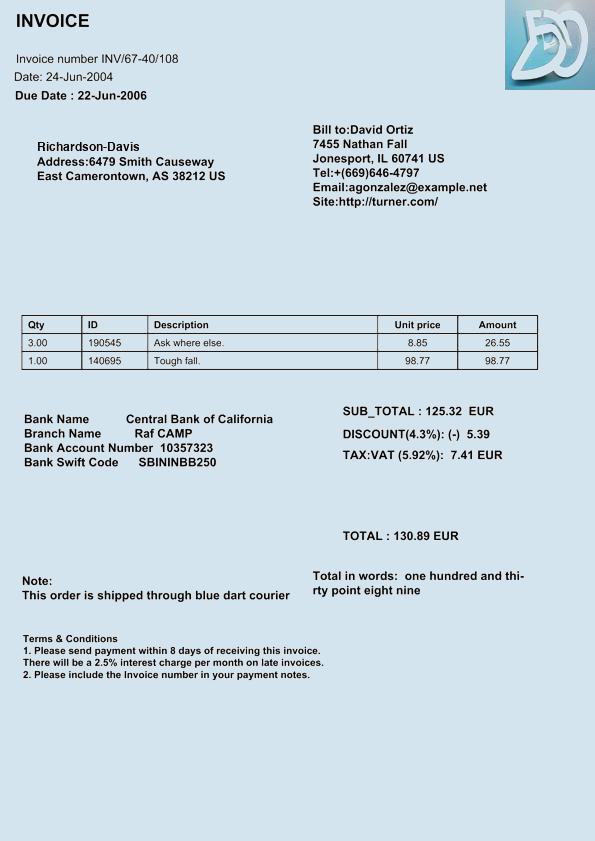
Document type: Invoice